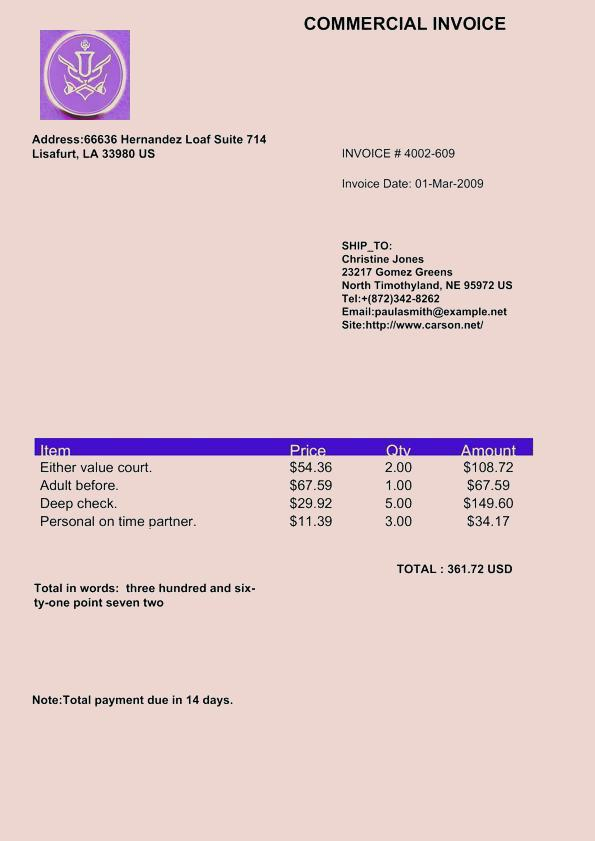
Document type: Invoice